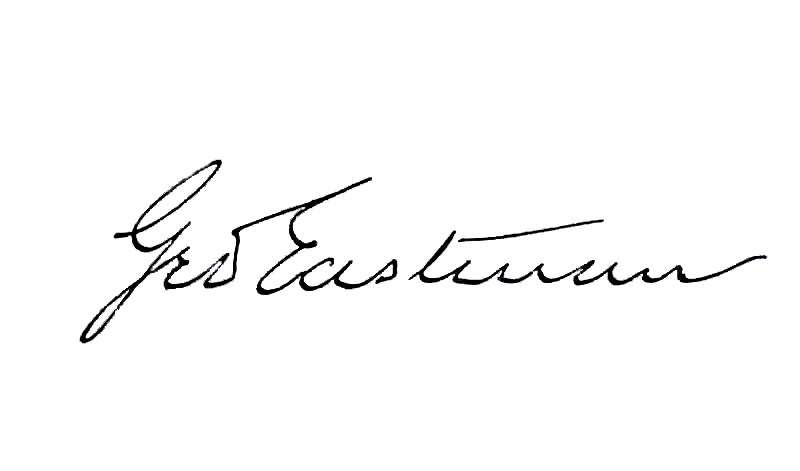
Signature of: george eastman